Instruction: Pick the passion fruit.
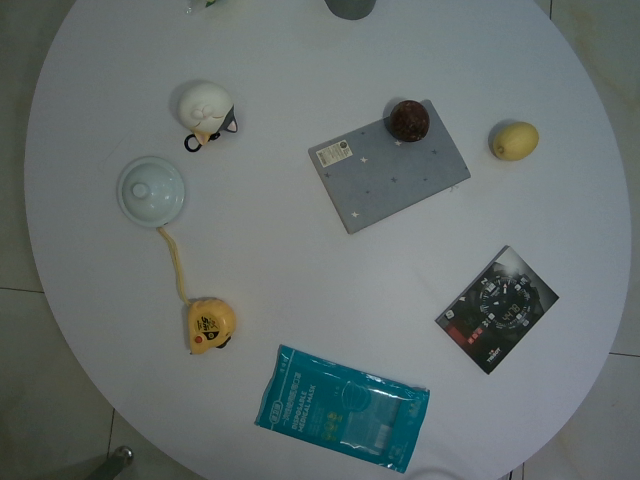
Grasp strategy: vertical